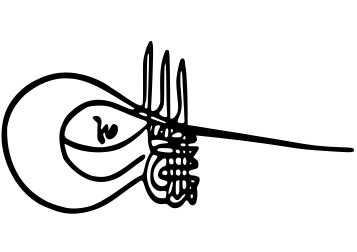
Signature of: bayezid ii